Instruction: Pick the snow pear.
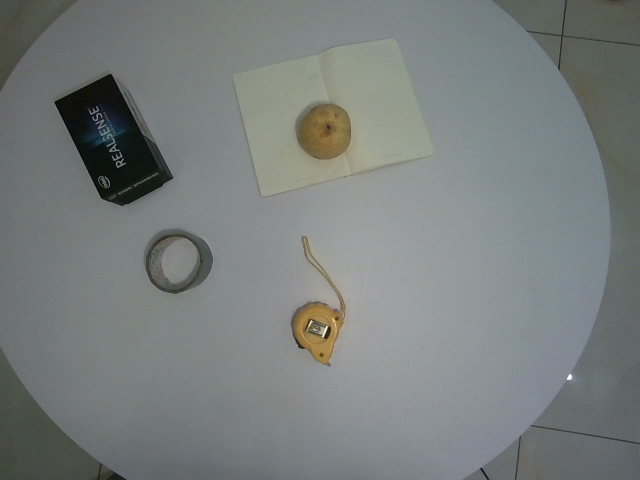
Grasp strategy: vertical